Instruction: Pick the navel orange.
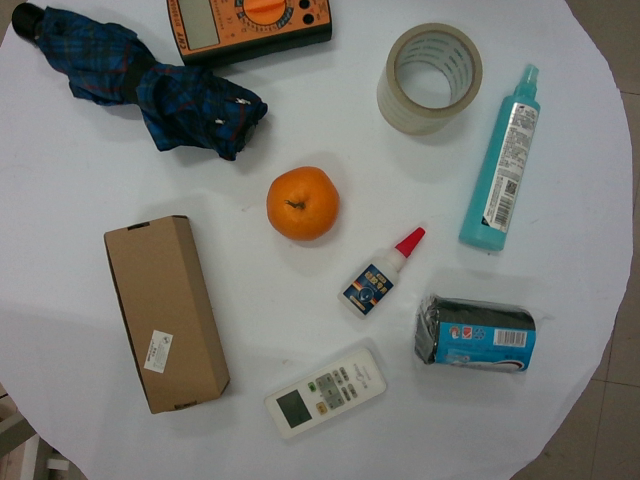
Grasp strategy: vertical